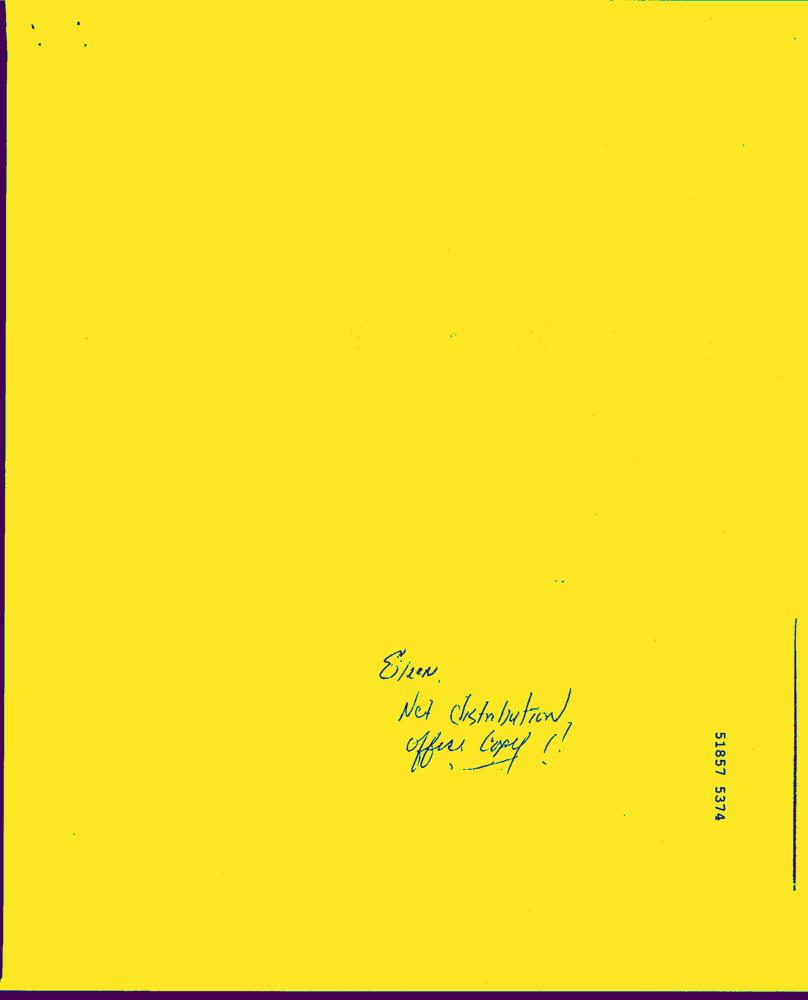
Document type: Letter-Doc